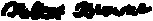
Signature of: robert browne